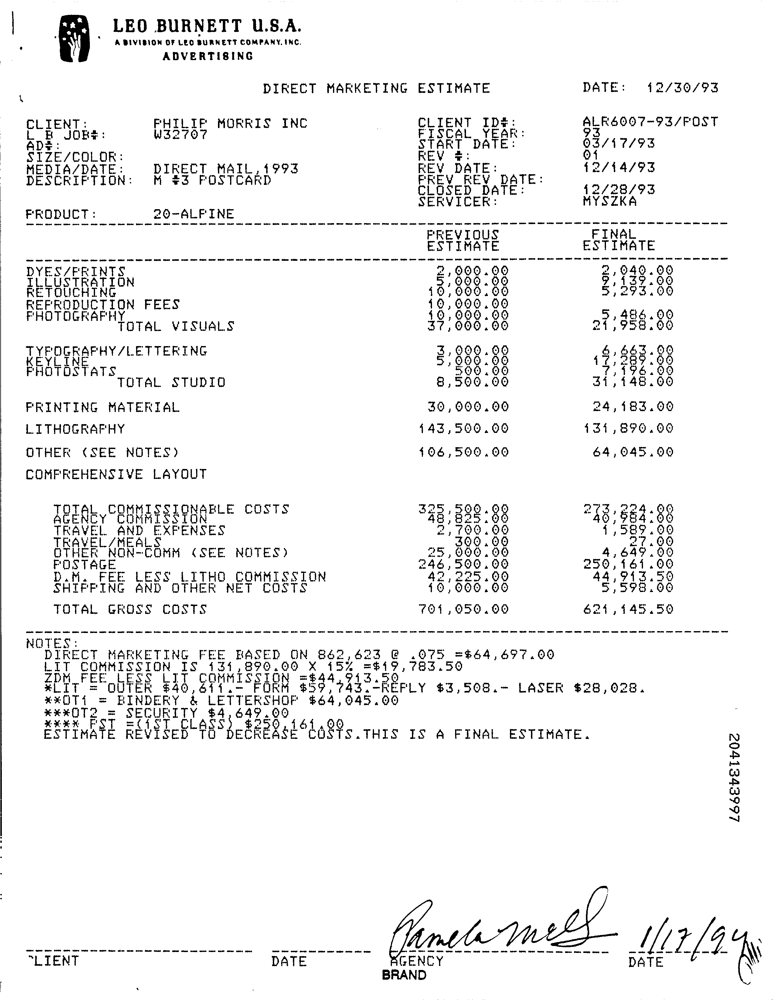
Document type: Invoice